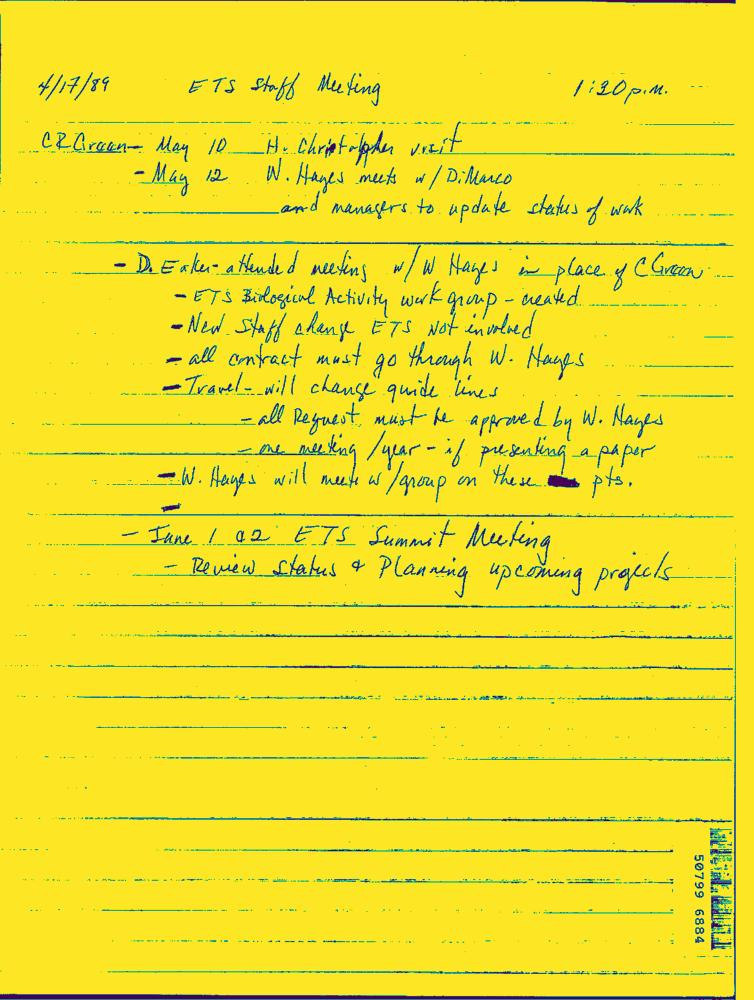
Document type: Hand-Written